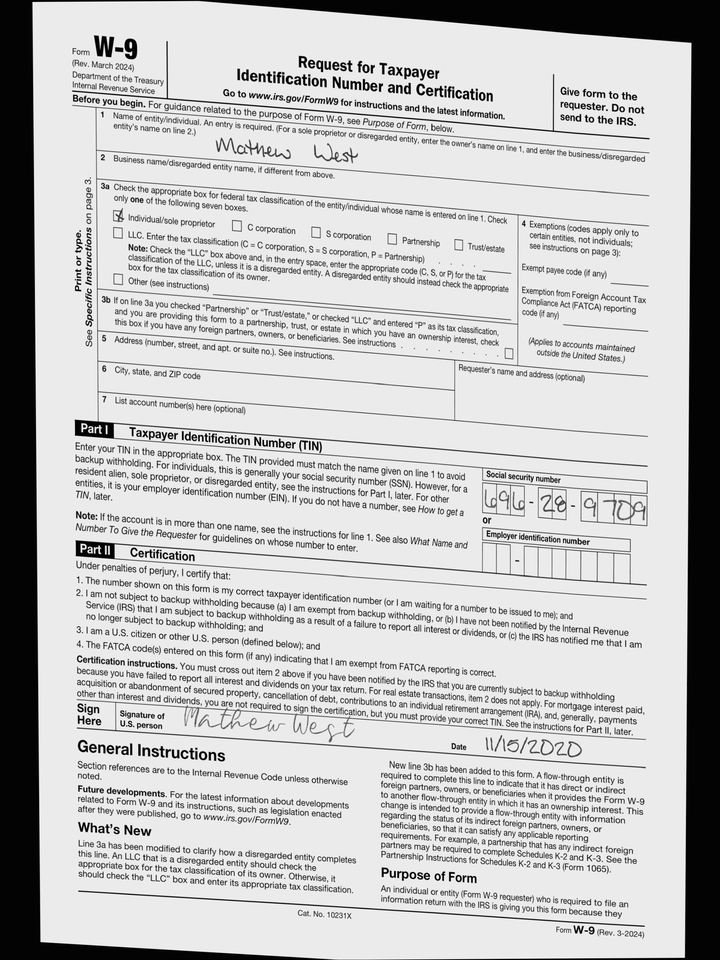
cbx: yes
ssn: 696289709
enm: Mathew West
sdt: 11/15/2020